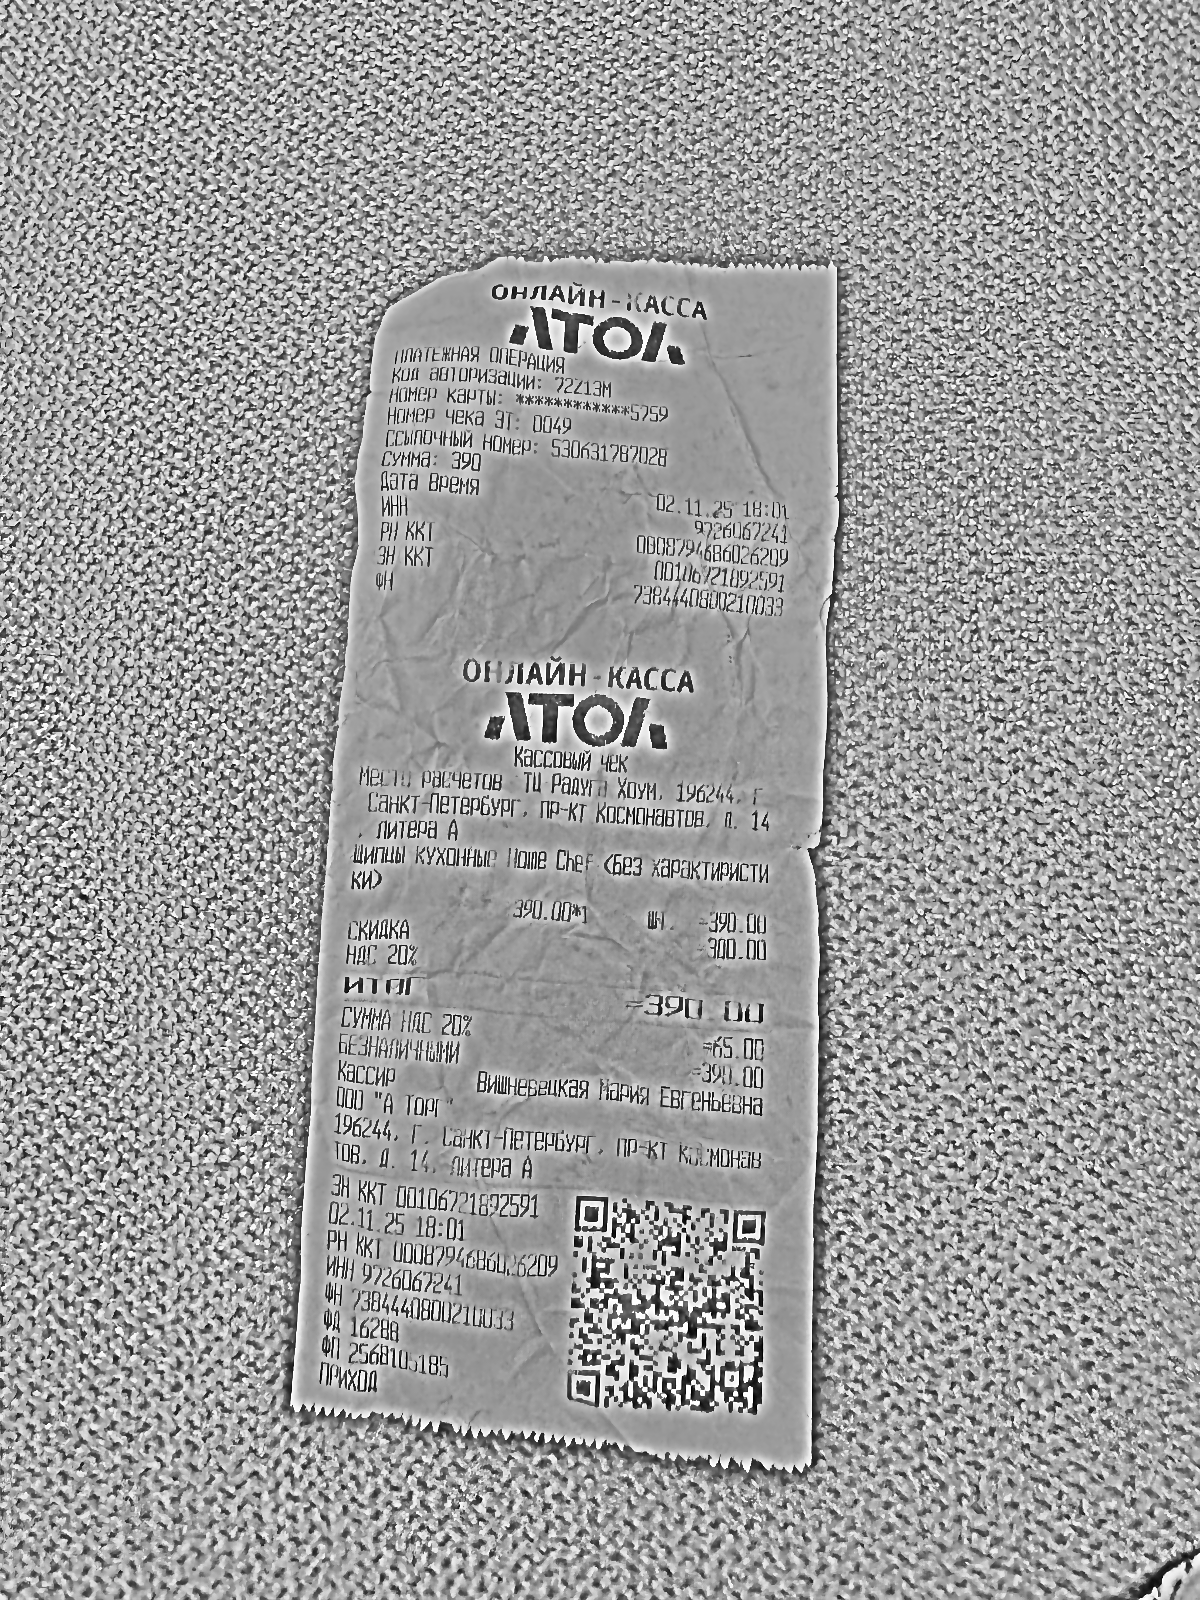
Продавец: ООО "А ТОРГ"
ИНН: 9726067241
Дата: 02.11.25
Товары: Щипцы кухонные Home Chef <Без характеристики>
Количество: 1
Цена: 390.00
Сумма: 390.00
Итого: 390.00